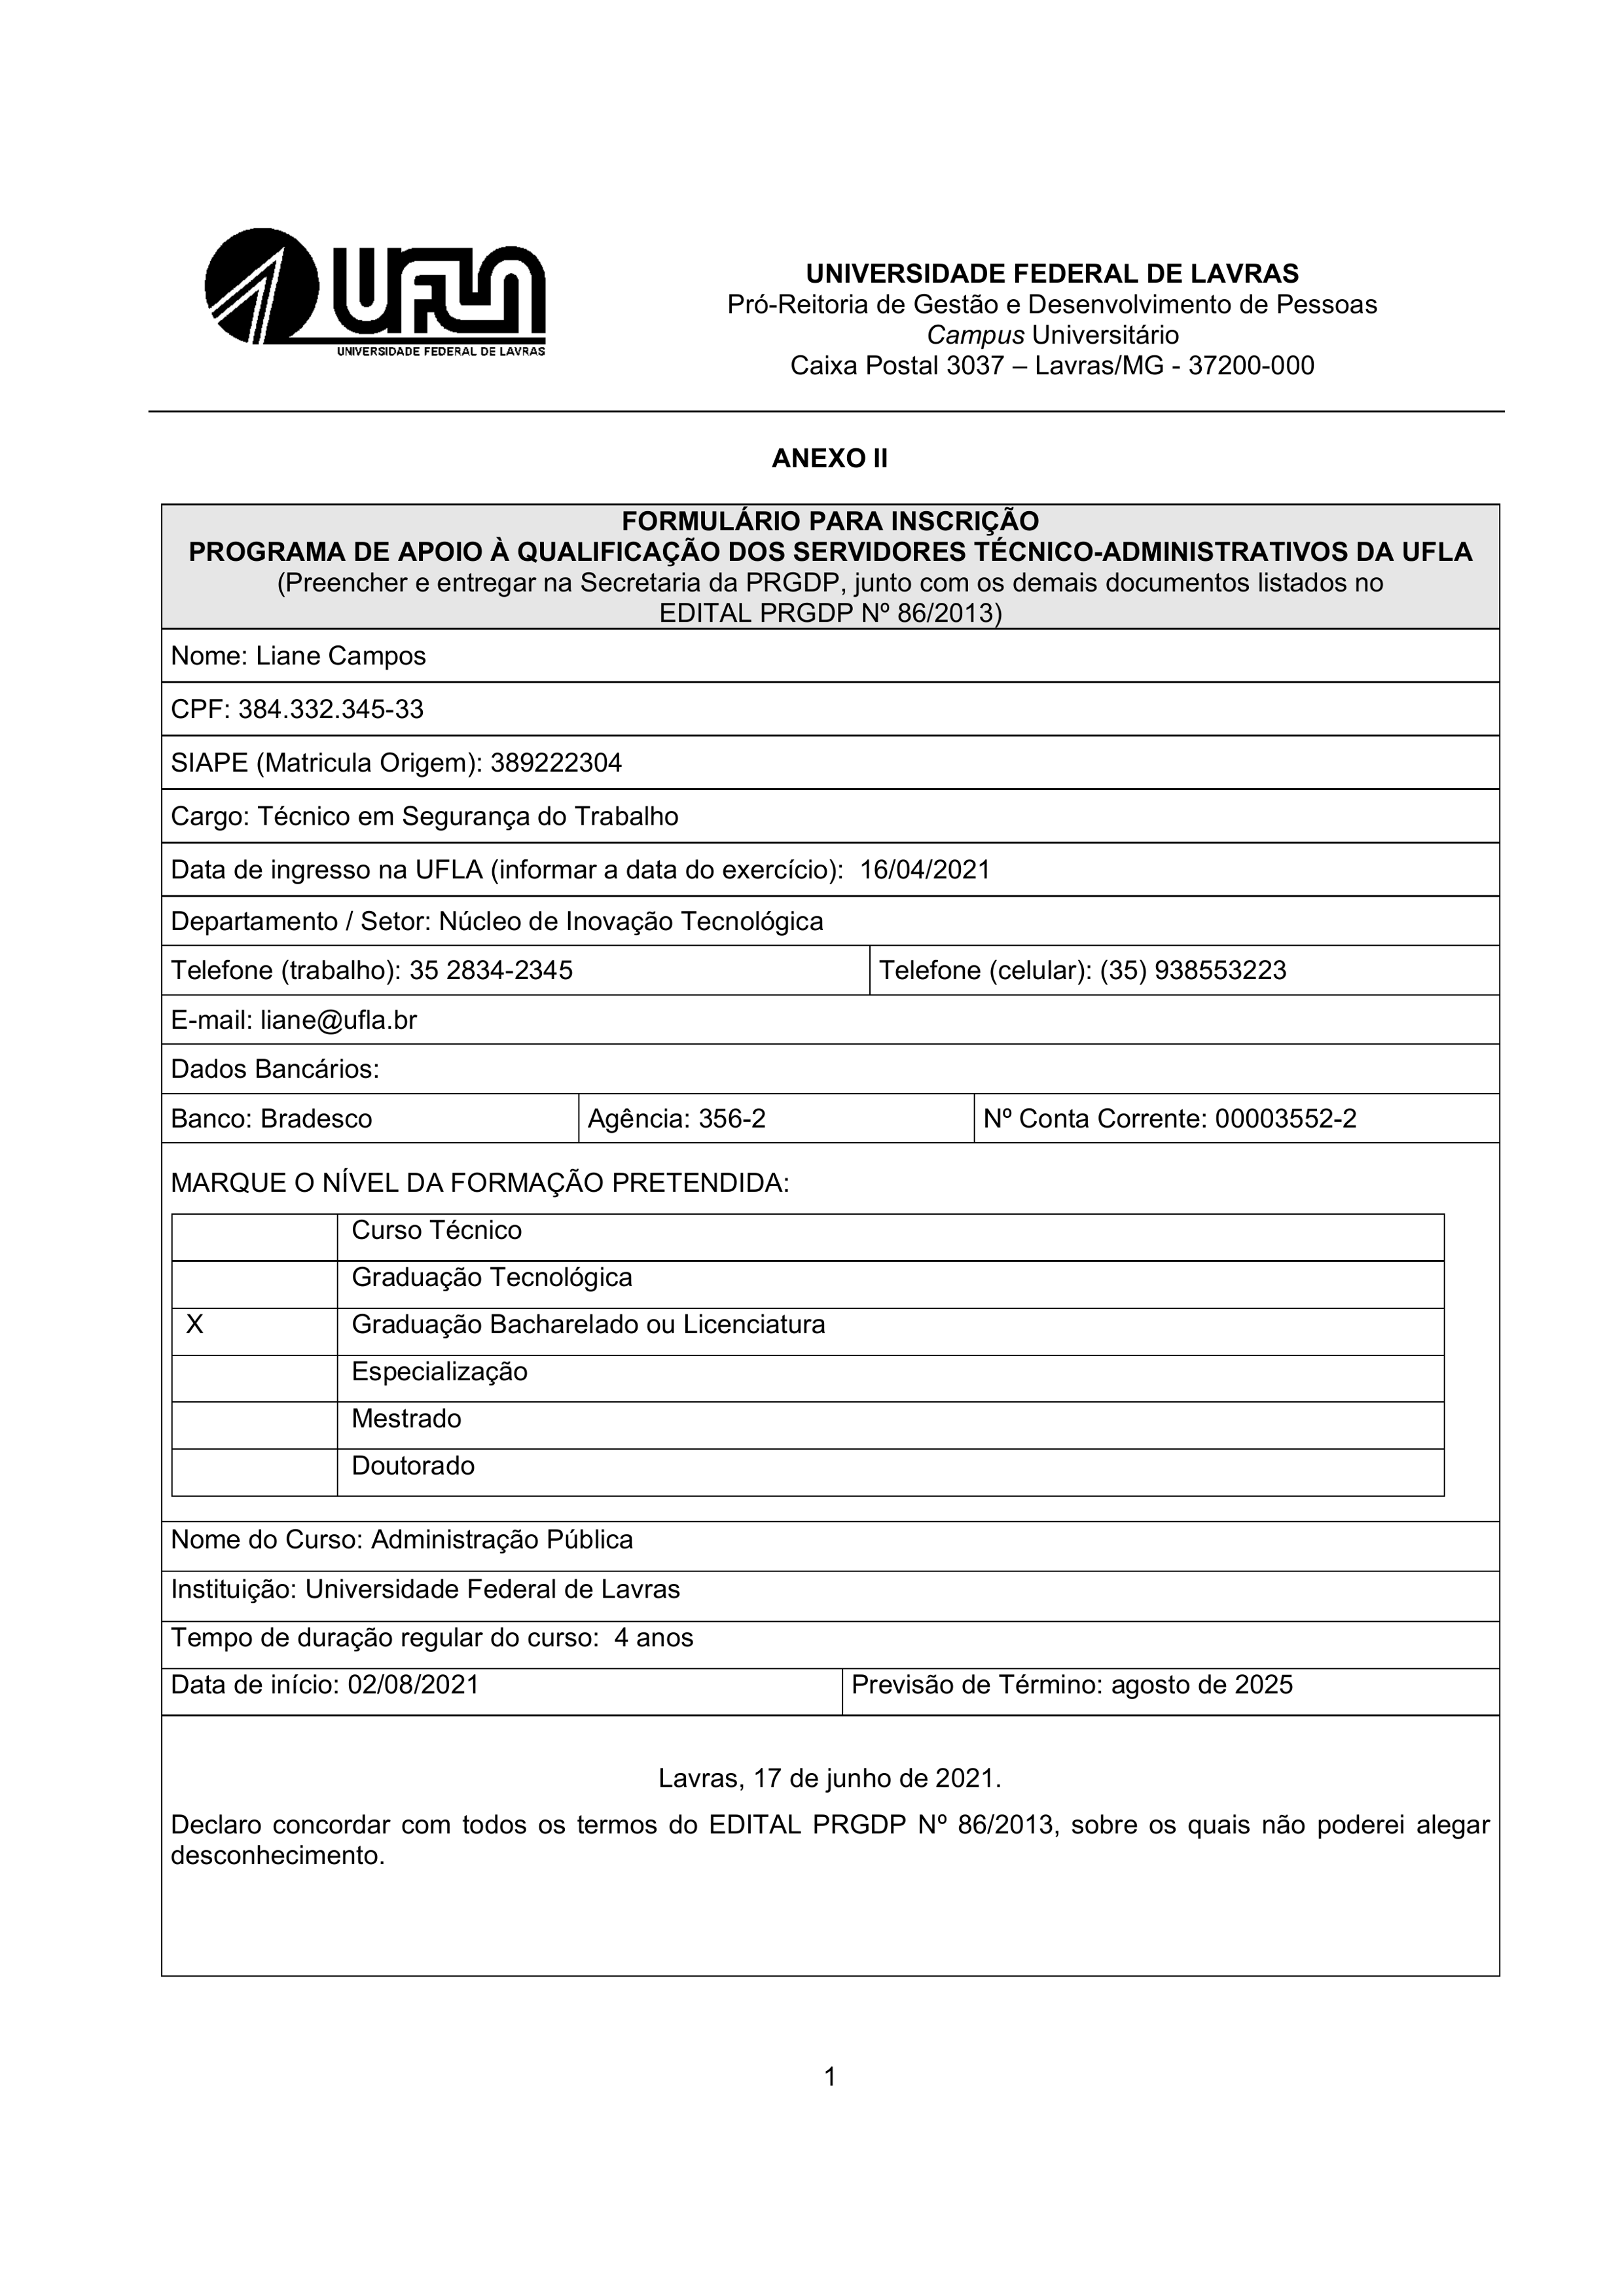
UFLA
UNIVERSIDADE FEDERAL DE LAVRAS
Pró-Reitoria de Gestão e Desenvolvimento de Pessoas
Campus Universitário
UNIVERSIDADE FEDERAL DE LAVRAS
Caixa Postal 3037 — Lavras/MG - 37200-000
ANEXO II
FORMULÁRIO PARA INSCRIÇÃO
PROGRAMA DE APOIO À QUALIFICAÇÃO DOS SERVIDORES TÉCNICO-ADMINISTRATIVOS DA UFLA
(Preencher e entregar na Secretaria da PRGDP, junto com os demais documentos listados no EDITAL PRGDP Nº 86/2013)
Nome:
Liane Campos
CPF:
384.332.345-33
SIAPE (Matricula Origem):
389222304
Cargo:
Técnico em Segurança do Trabalho
Data de ingresso na UFLA (informar a data do exercício):
16/04/2021
Departamento / Setor:
Núcleo de Inovação Tecnológica
Telefone (trabalho):
35 2834-2345
Telefone (celular):
(35) 938553223
E-mail:
liane@ufla.br
Dados Bancarios:
Banco:
Bradesco
Agência:
356-2
Nº Conta Corrente:
00003552-2
MARQUE O NÍVEL DA FORMAÇÃO PRETENDIDA:
Curso Técnico
Graduação Tecnológica
Graduação Bacharelado ou Licenciatura
X
Especialização
Mestrado
Doutorado
Nome do Curso:
Administração Pública
Instituição:
Universidade Federal de Lavras
Tempo de duração regular do curso:
4 anos
Data de início:
02/08/2021
Previsão de Término:
agosto de 2025
Lavras, 17 de junho de 2021.
Declaro concordar com todos os termos do EDITAL PRGDP Nº 86/2013, sobre os quais não poderei alegar desconhecimento.
1